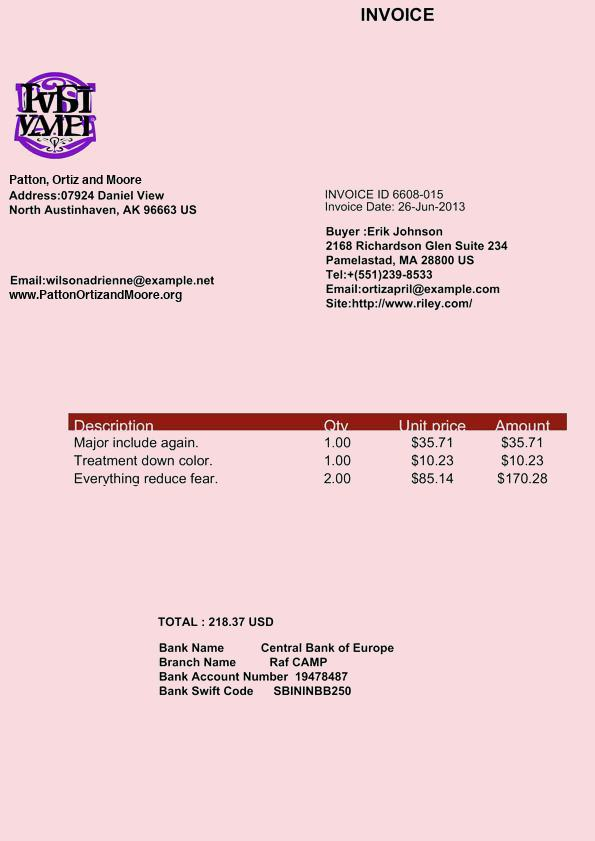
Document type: Invoice